Question: Explain the disease:
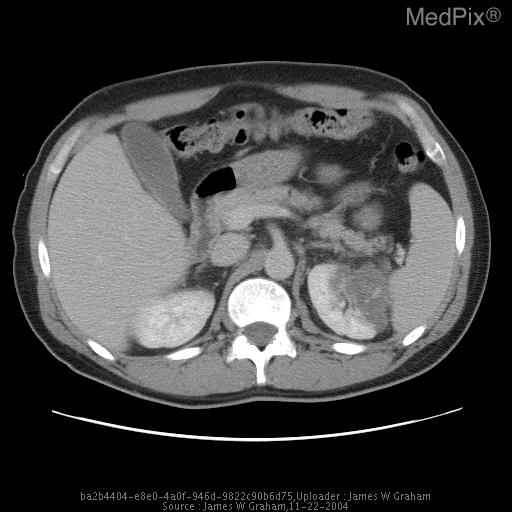
Answer: The disease is discussed as: Fibromuscular dysplasia represents a group of related noninflammatory disorders, all sharing the characteristic of overgrowth of one or multiple layers of the vessels wall. Also affecting the carotid, external iliac, and rarely the mesenteric arteries, it most commonly affects the renal arteries. There are 6 types, with medial fibroplasias representing the most common by far (70%). This type is characterized by the classic “string of beads” appearance. Other types have less characteristic findings, though all will have findings vessels narrowing, which may appear as irregular beaded narrowing, tubular smooth narrowing, or false channels. Most patients present with renovascular hypertension or progressive renal insufficiency.

The six types are:
Medial fibroplasia
Perimedial fibroplasias
Medial hyperplasia
Medial dissection
Intimal fibroplasias
Periarterial fibroplasias

The majority of patients will be female (3:1 female to male) and less than 30-40 years old, including children. Most patients respond well to angioplasty, with stenting typically reserved only for complications (dissection).